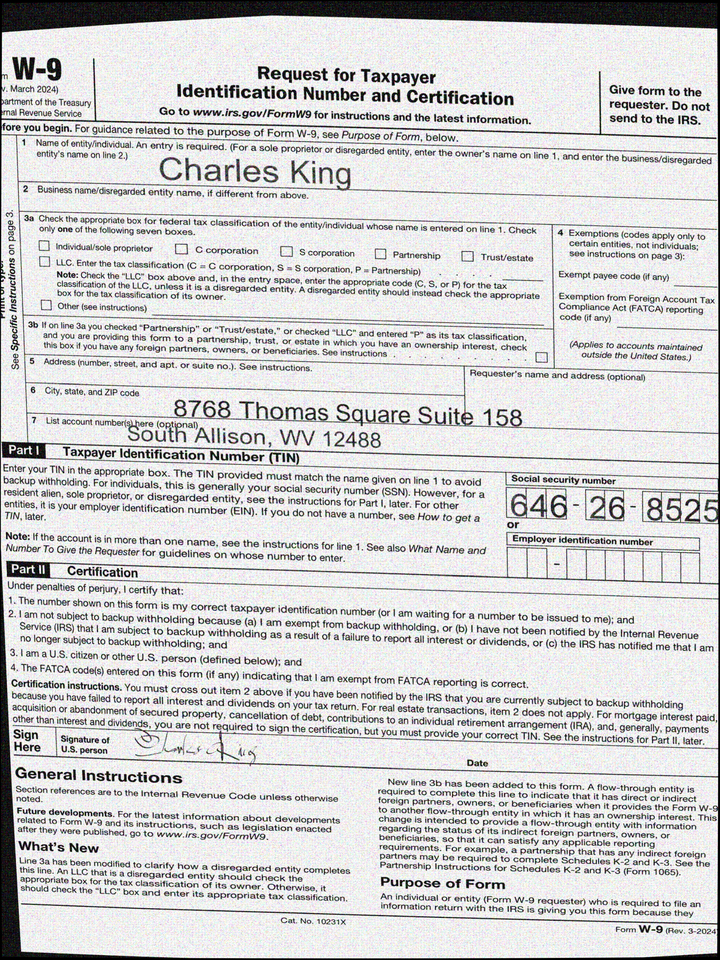
adr1: 8768 Thomas Square Suite 158
adr2: South Allison, WV 12488
cbx: no
ssn: 646268525
enm: Charles King